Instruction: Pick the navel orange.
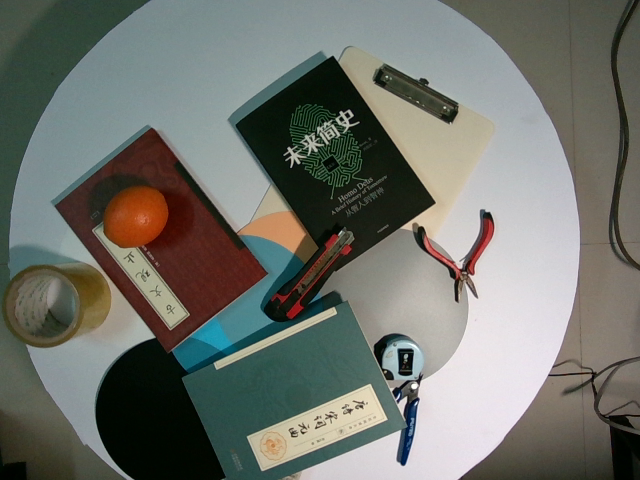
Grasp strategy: vertical